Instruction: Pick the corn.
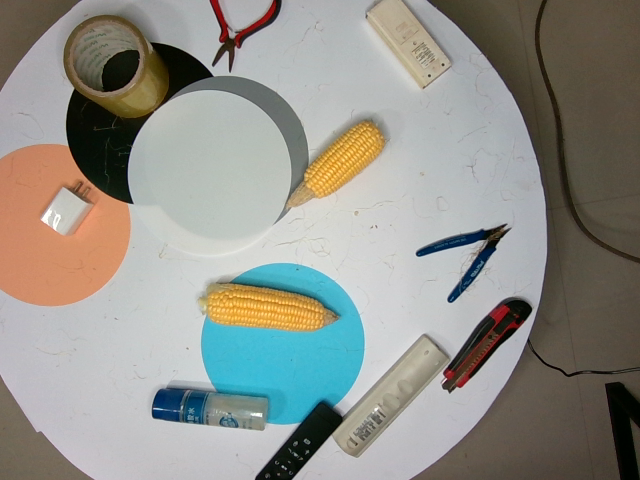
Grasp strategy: vertical